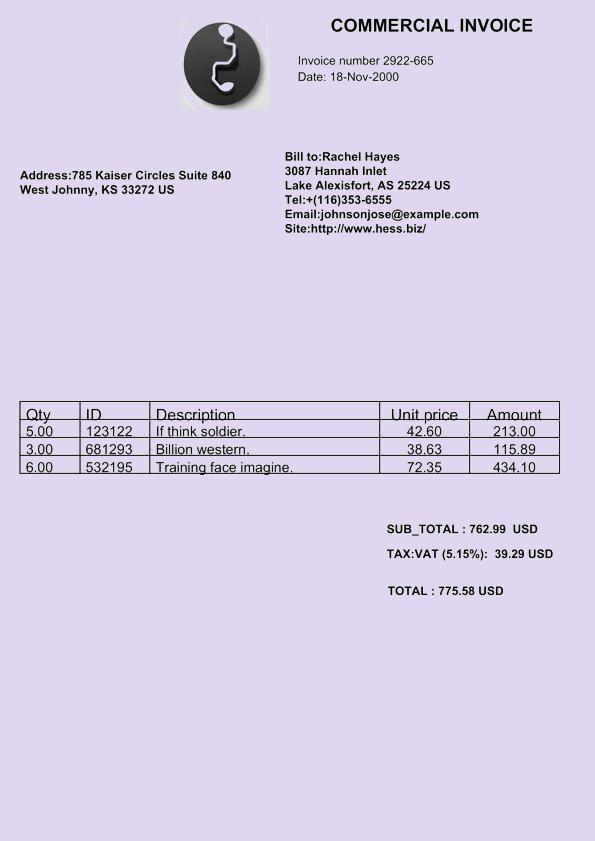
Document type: Invoice